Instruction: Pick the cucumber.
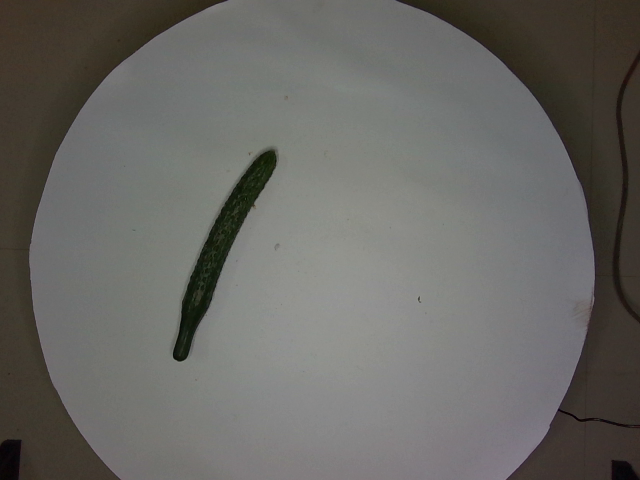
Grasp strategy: vertical